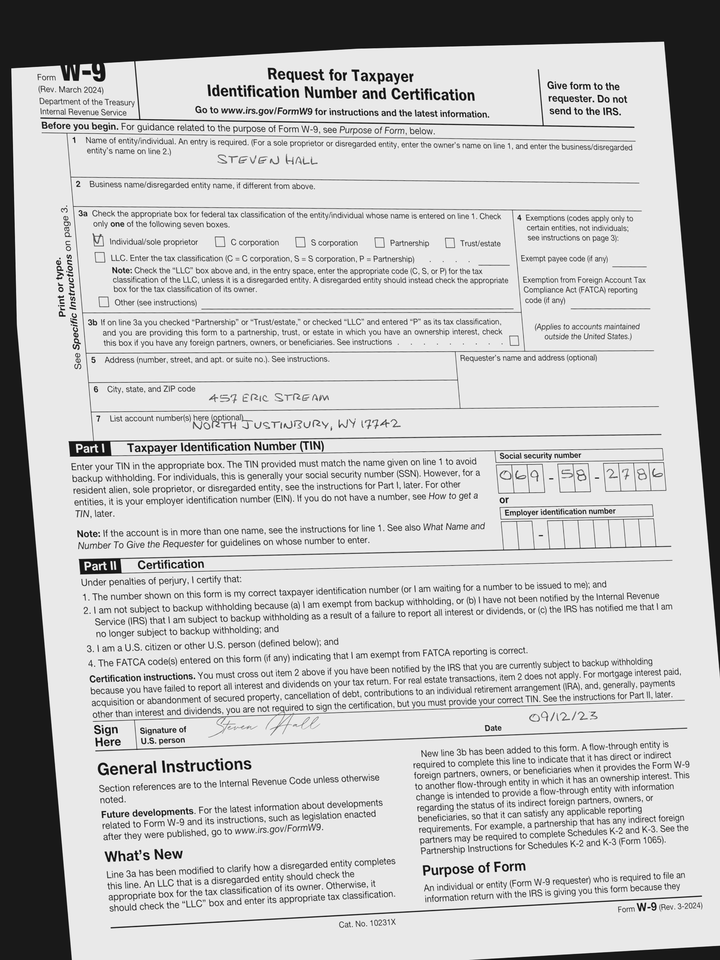
adr1: 457 Eric Stream
adr2: North Justinbury, WY 17742
cbx: yes
ssn: 069582786
enm: Steven Hall
sdt: 09/12/23